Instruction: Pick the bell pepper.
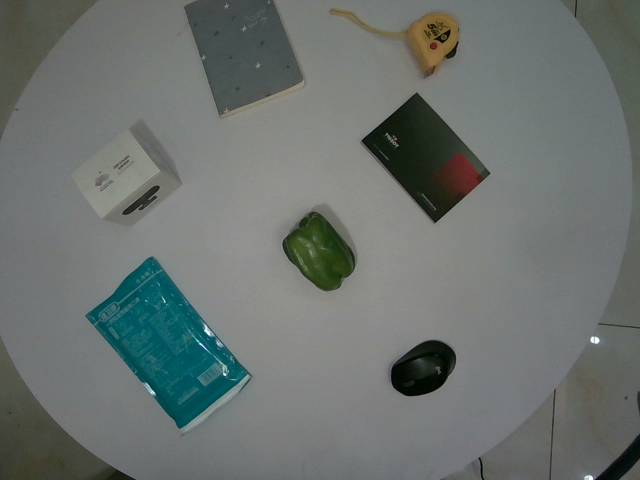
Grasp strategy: vertical